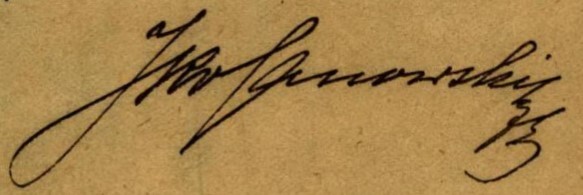
Signature of: jan kolanowski